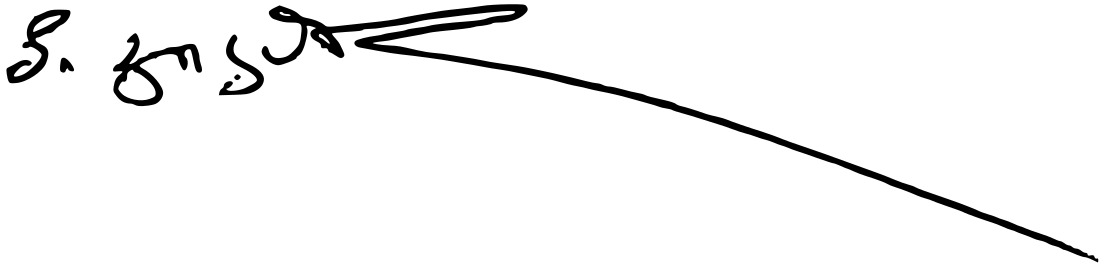
Signature of: vakhtang kikabidze